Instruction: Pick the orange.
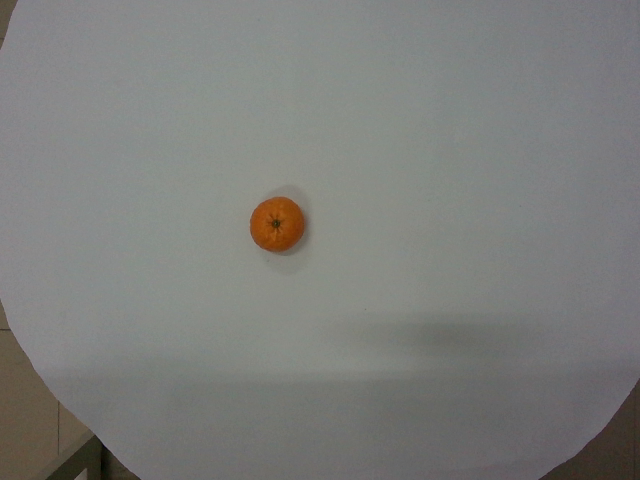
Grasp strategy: vertical